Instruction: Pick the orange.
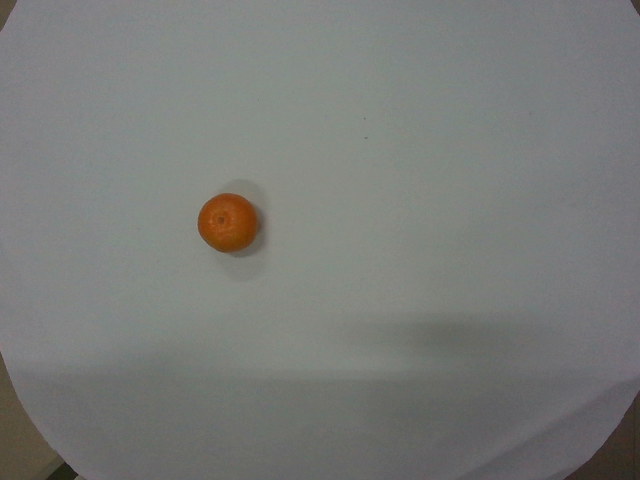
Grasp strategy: vertical